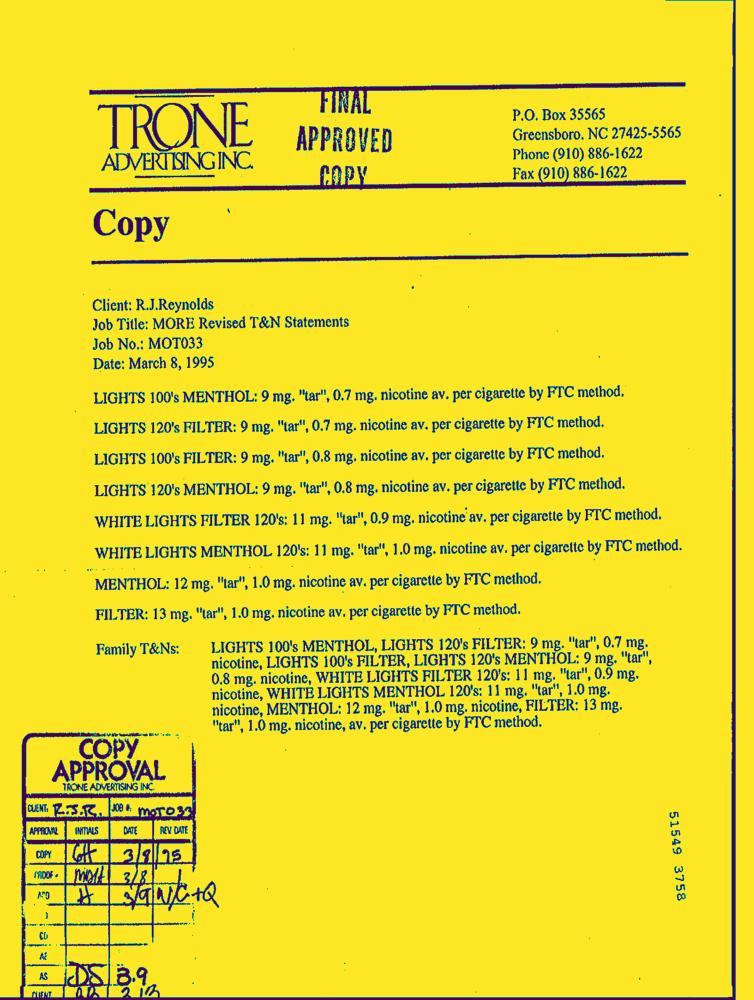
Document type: AD